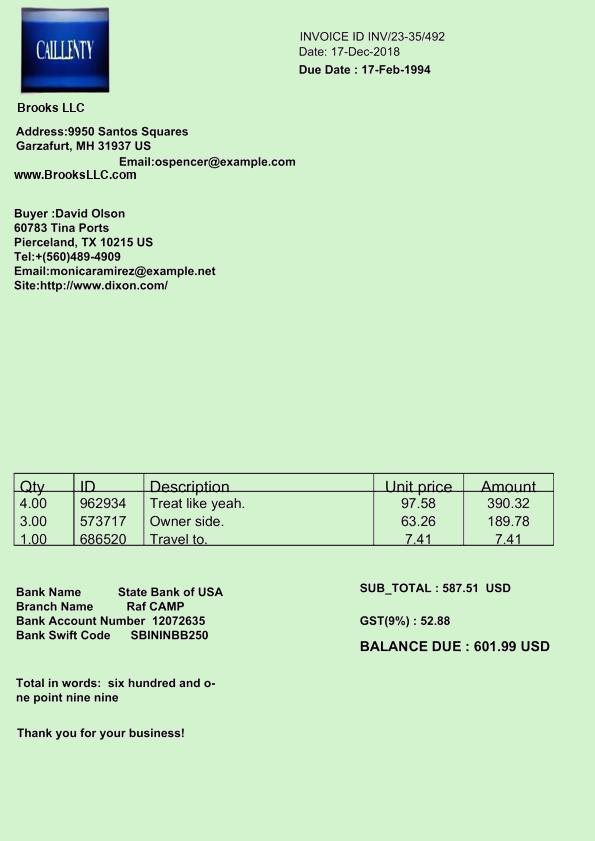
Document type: Invoice